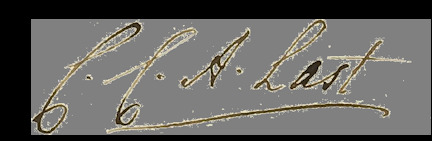
Signature of: carel christiaan anthony last